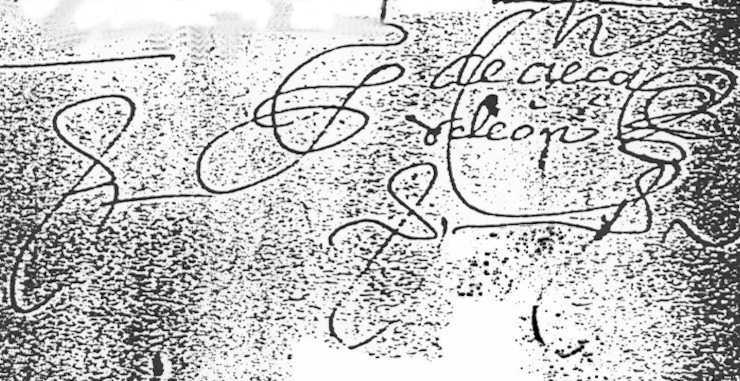
Signature of: pedro cieza de león